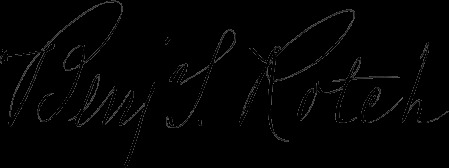
Signature of: benjamin smith rotch